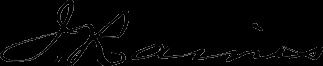
Signature of: john raines